Question: Which state is mentioned in the document?
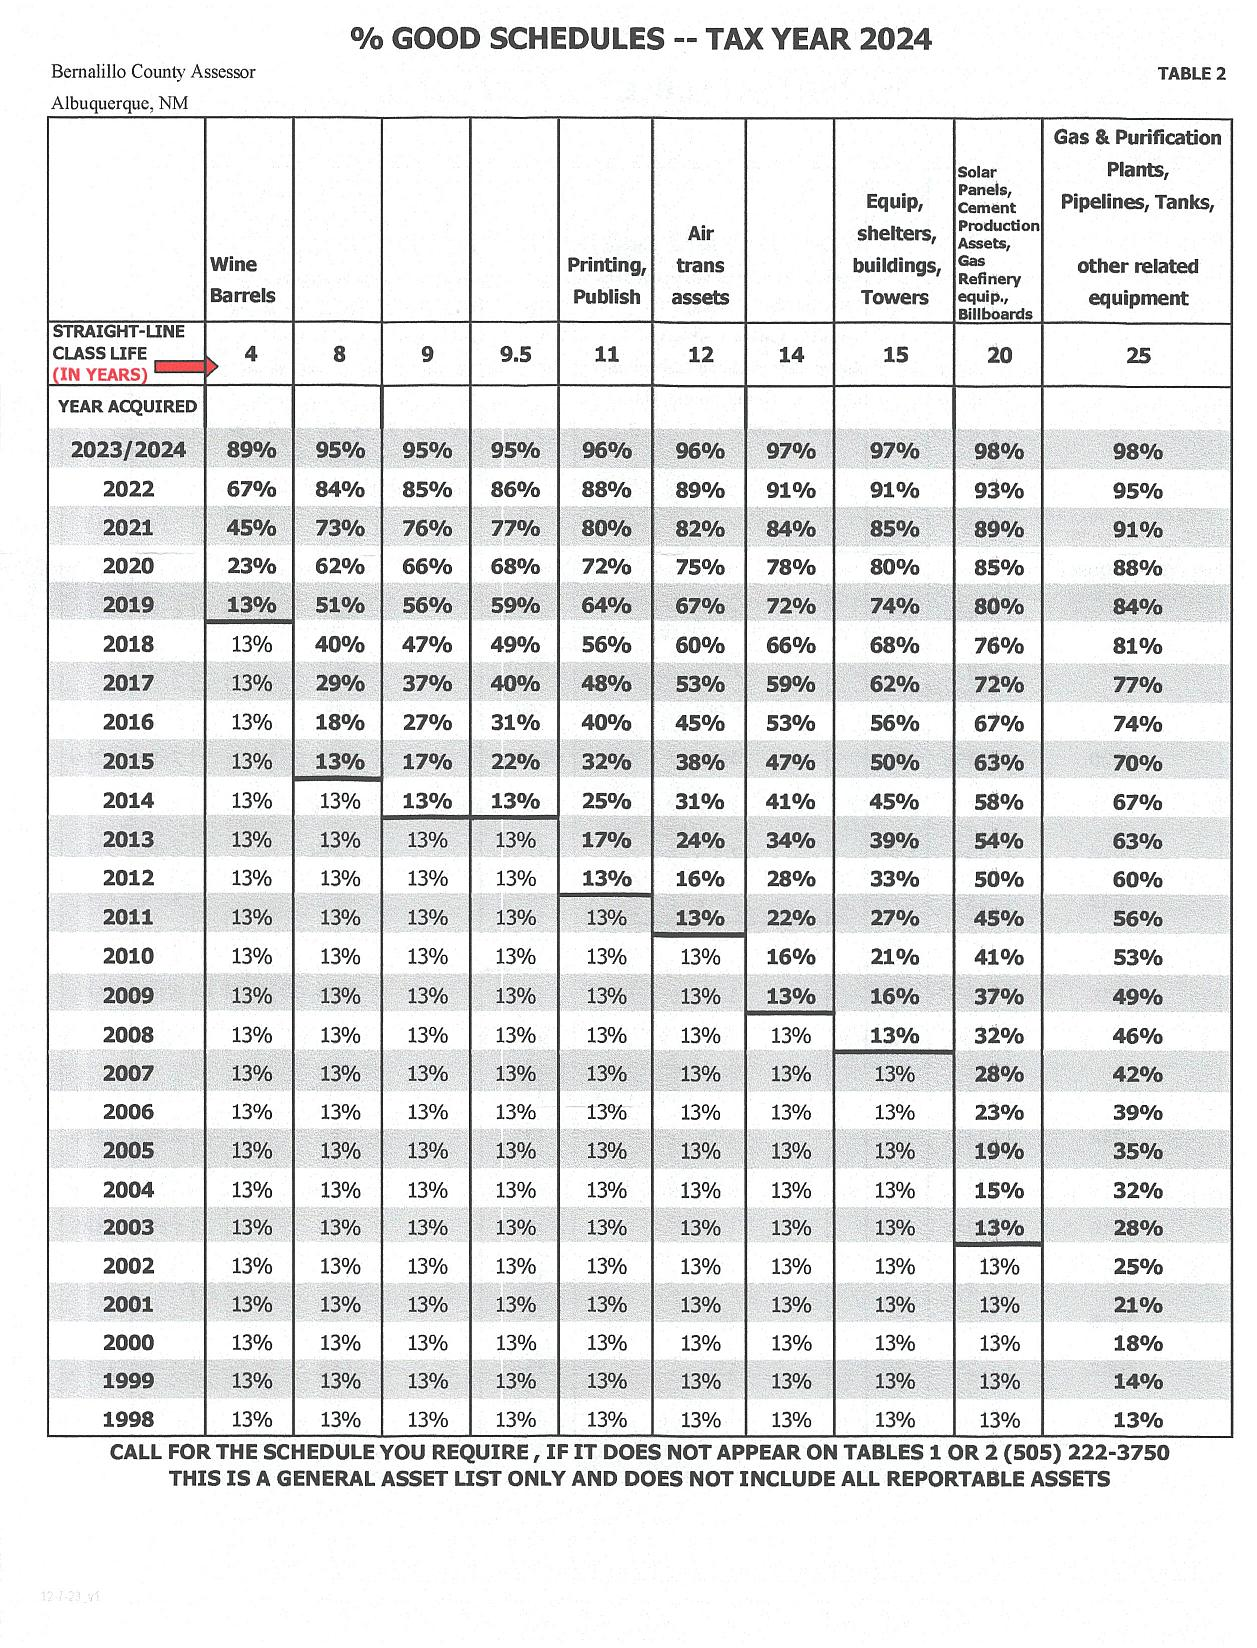
Answer: "NM"